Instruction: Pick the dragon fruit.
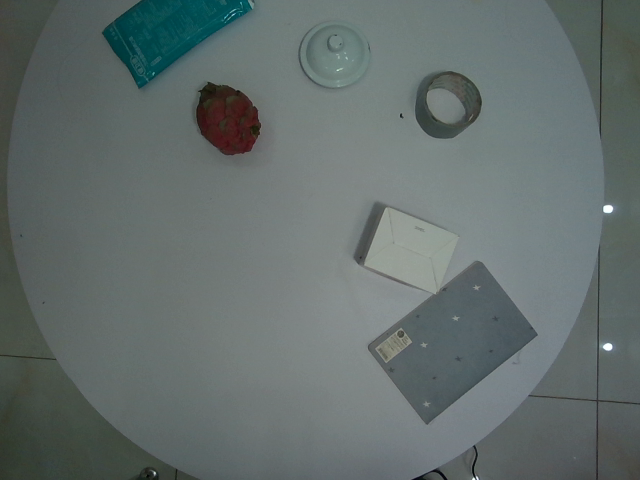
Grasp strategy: vertical